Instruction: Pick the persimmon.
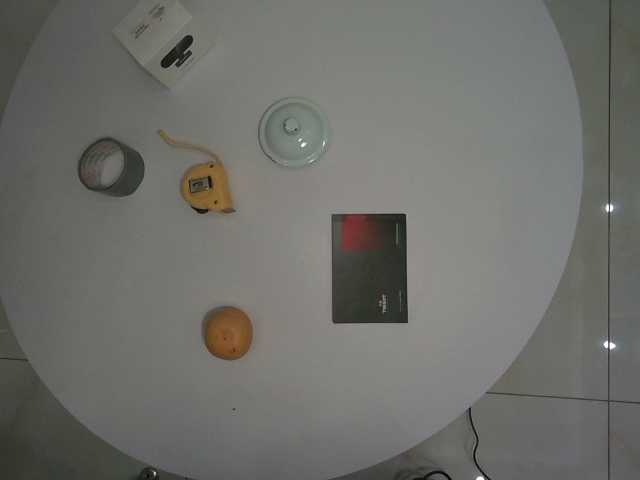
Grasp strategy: vertical